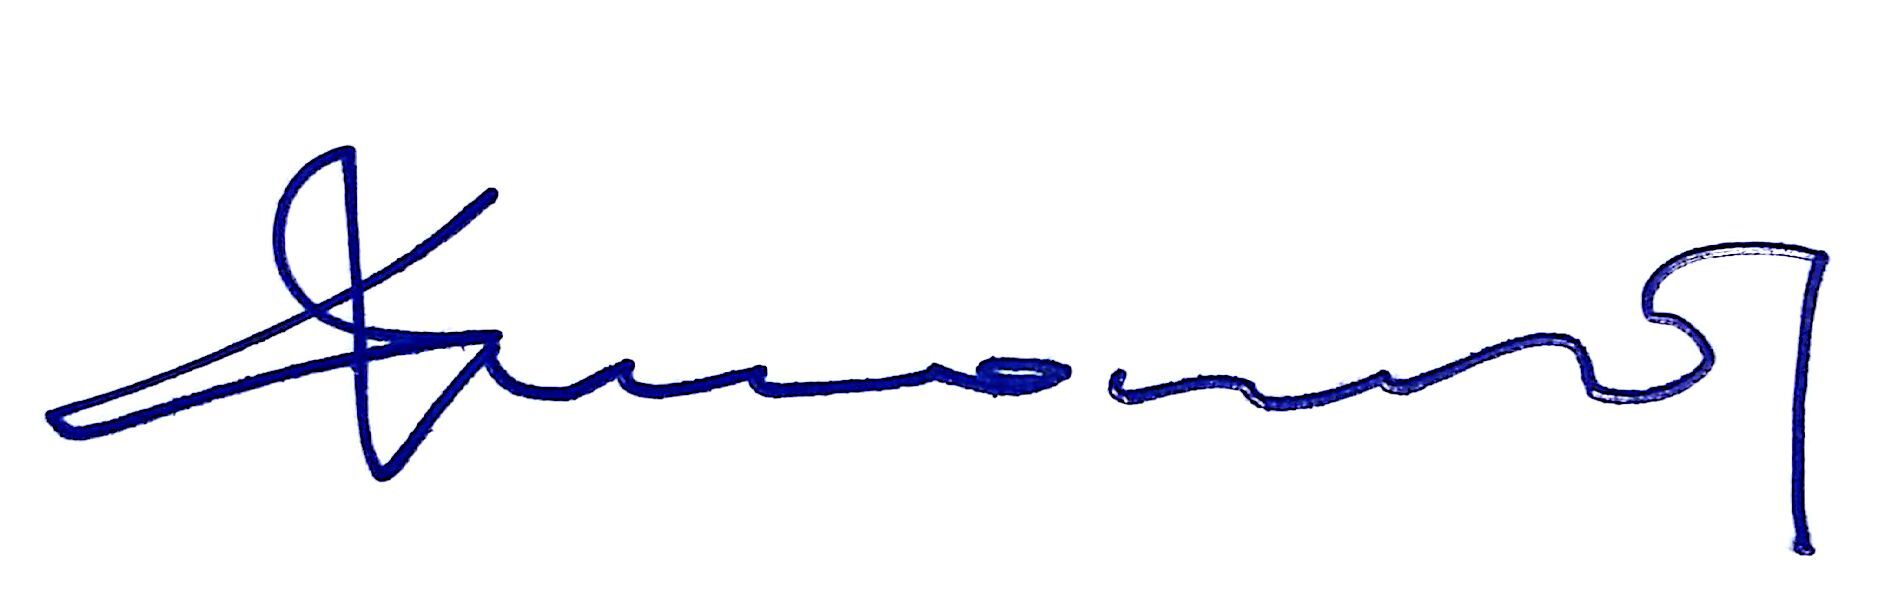
Signature of: vasja klavora